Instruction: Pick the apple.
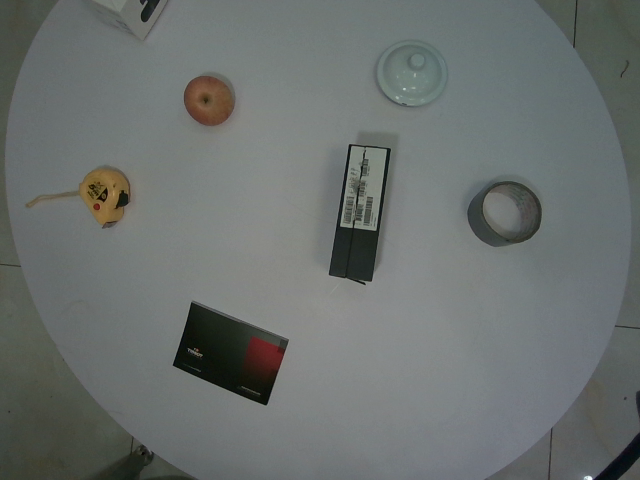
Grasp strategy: vertical